Question: Describe the condition in detail:
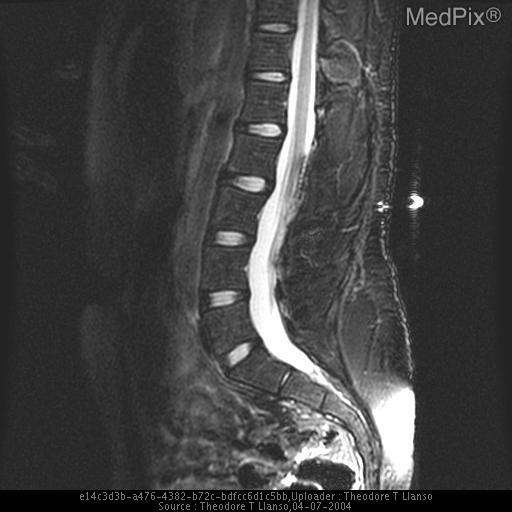
Answer: The disease is discussed as: Early in embryogenesis, the spinal cord extends to the caudal end of the spinal canal.  At that time, each neural segment is at the exact same level as the corresponding segment of the spinal canal.  Each nerve root extends directly laterally to its neural foramen.  As the embryo matures, the most distal portion of the cord undergoes a process known as retrogressive differentiation.  In this process, the most distal fibers degenerate and elongate.  At the same time, the vertebral bodies are growing more quickly than the cord.  This combination of factors results in a relative ascent of the spinal cord within the spinal canal.  The precise level of the conus medullaris within the spinal canal at the time of birth is debated.  However, it has been established that the conus is usually positioned at the L1-L2 level by the age of 3 months.  The conus is generally considered abnormal if it extends below the bottom of L2.

In some patients, the process of retrogressive differentiation goes awry.  In these patients the conus medullaris remains below the bottom of L2.  As a consequence, the distal spinal cord is stretched and does not function normally.

Patients with tethered spinal cords can present at any age.  All patients tend to suffer from difficulty with locomotion, ranging from muscle stiffness to actual weakness.  All patients have abnormal lower extremity reflexes.  The patients can also exhibit bladder dysfunction, sensory changes, and orthopedic deformities of the lower extremities (most commonly club foot).  Back pain and radiculopathy are also common complaints; in fact,  most adults with tethered cords present with radiculopathy.

The diagnosis of a tethered spinal cord is easily made with MR.  The major findings are the conus medullaris ending below the bottom of L2 and a thickened filum terminale.  The normal filum terminale measures less than or equal to 2 mm in diameter at the L5- S1 level.  A word of caution should be issued concerning identification of the level of the conus medullaris.  On sagittal images, it is sometimes difficult to differentiate the bottom of the spinal cord from the proximal cauda equina.  Therefore, it is advisable to obtain axial, T1-weighted images if there is any question whatsoever about the level of the conus.  It should be noted that approximately 25% of patients with tethering of the spinal cord will have a mild dilatation of the central canal of the distal cord.  This mild dilatation does not represent frank syringohydromyelia and does not need to be directly treated.  Often, this mild dilatation will go away after treatment of the tethered cord.